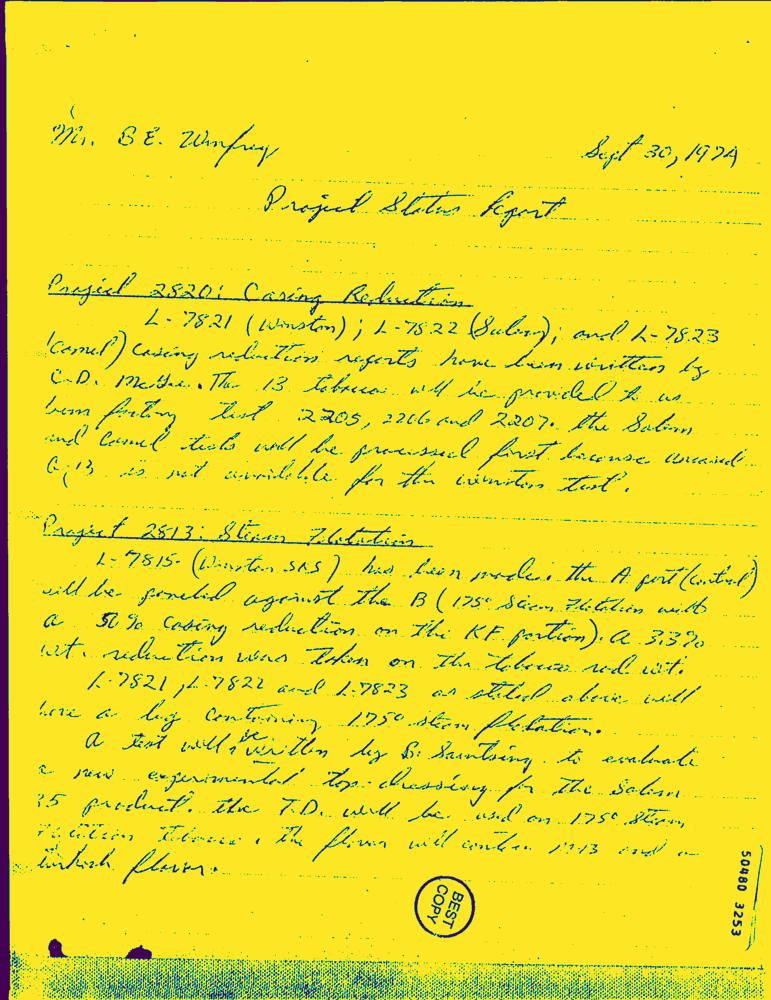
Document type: Hand-Written